Question: What might the diagnosis be?
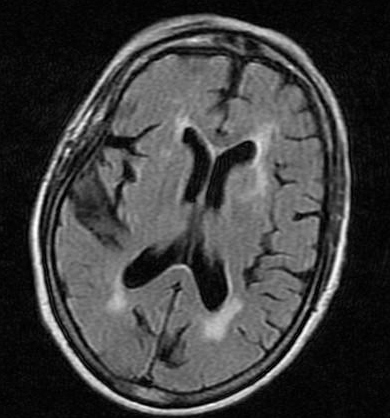
Answer: The possible diagnosis includes •  Chronic Ischemic Changes
•  Transient Ischemic Attack
•  Leukoaraiosis.